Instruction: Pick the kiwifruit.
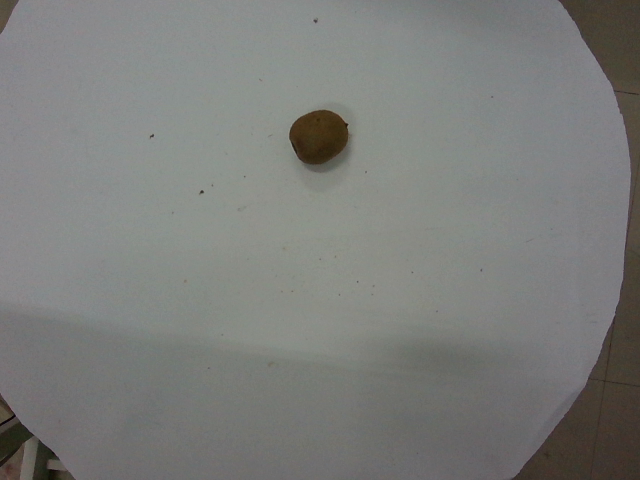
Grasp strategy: vertical